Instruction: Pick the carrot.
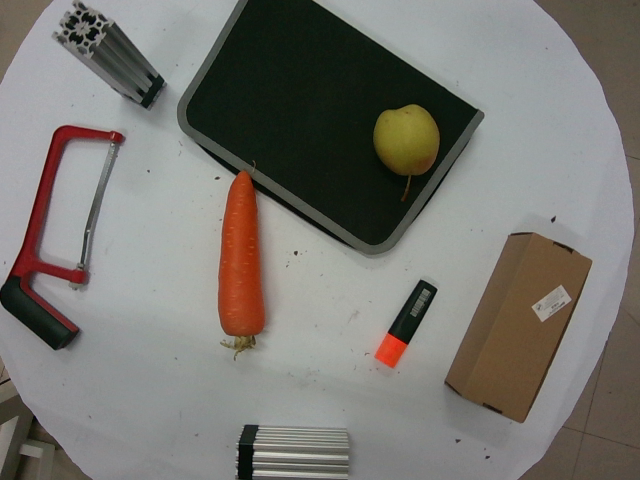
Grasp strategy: vertical